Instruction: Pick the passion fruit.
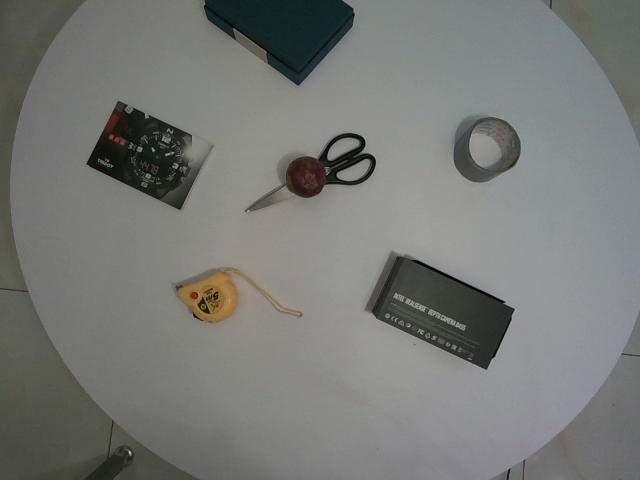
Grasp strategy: vertical